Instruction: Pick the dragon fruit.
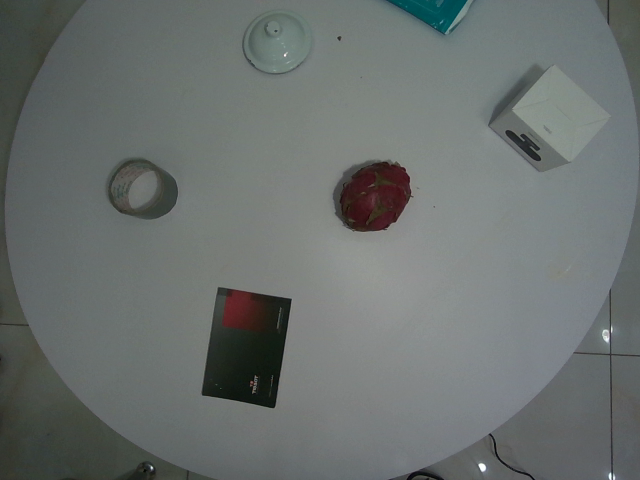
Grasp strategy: vertical